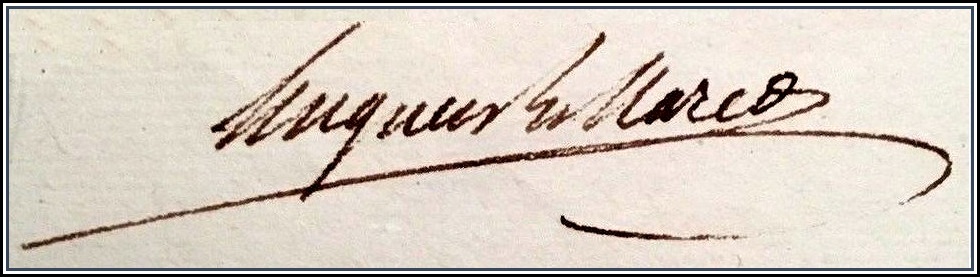
Signature of: hugues bernard maret duc de bassano